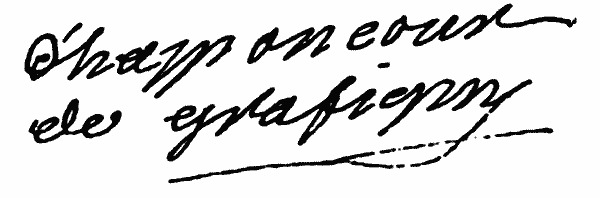
Signature of: françoise de graffigny